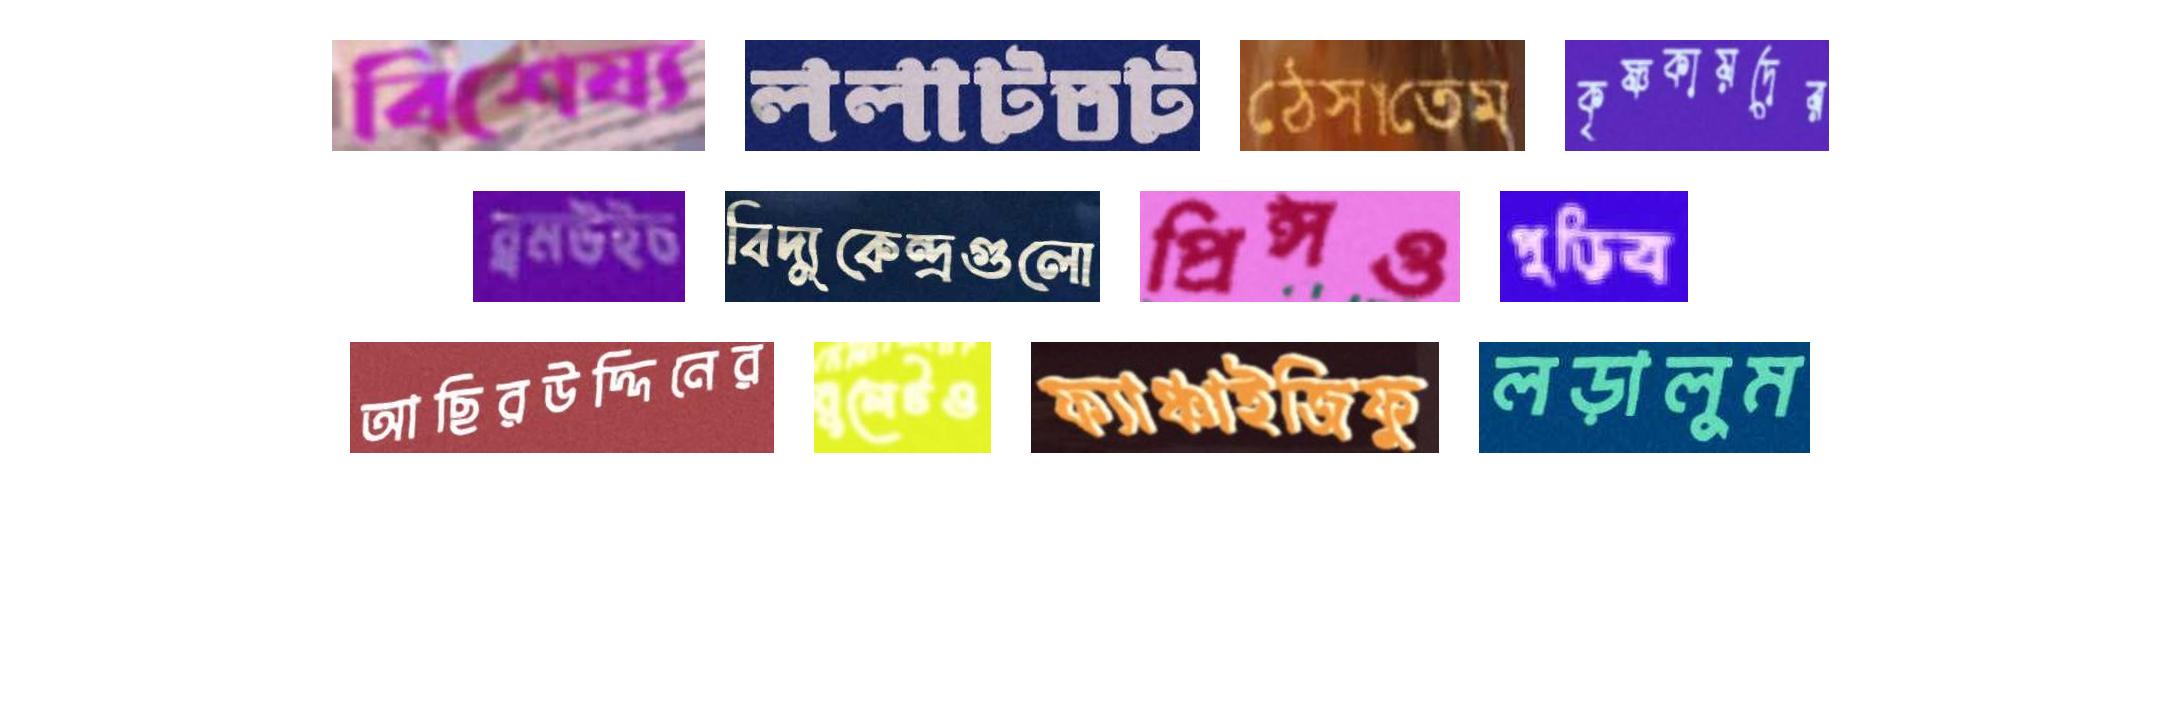
বিশেষ্য ললাটতট ঠেসাতেম কৃষ্ণকায়দের
ব্রমউইচ বিদ্যুকেন্দ্রগুলো প্রিন্সও পুড়িব
আছিরউদ্দিনের বুলেটও ফ্যাঞ্চাইজিফু লড়ালুম